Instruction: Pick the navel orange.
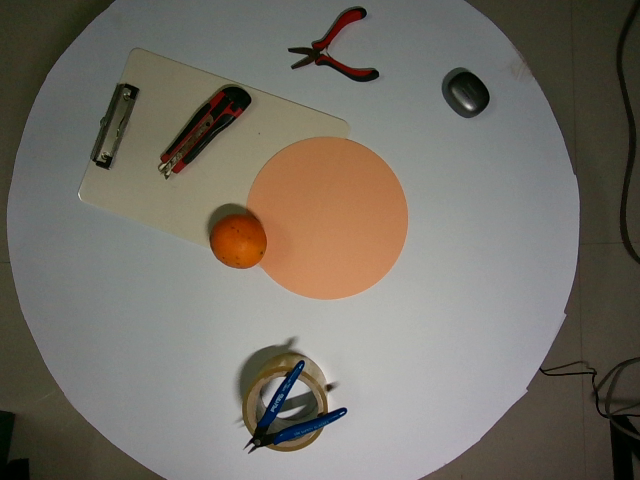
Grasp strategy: vertical